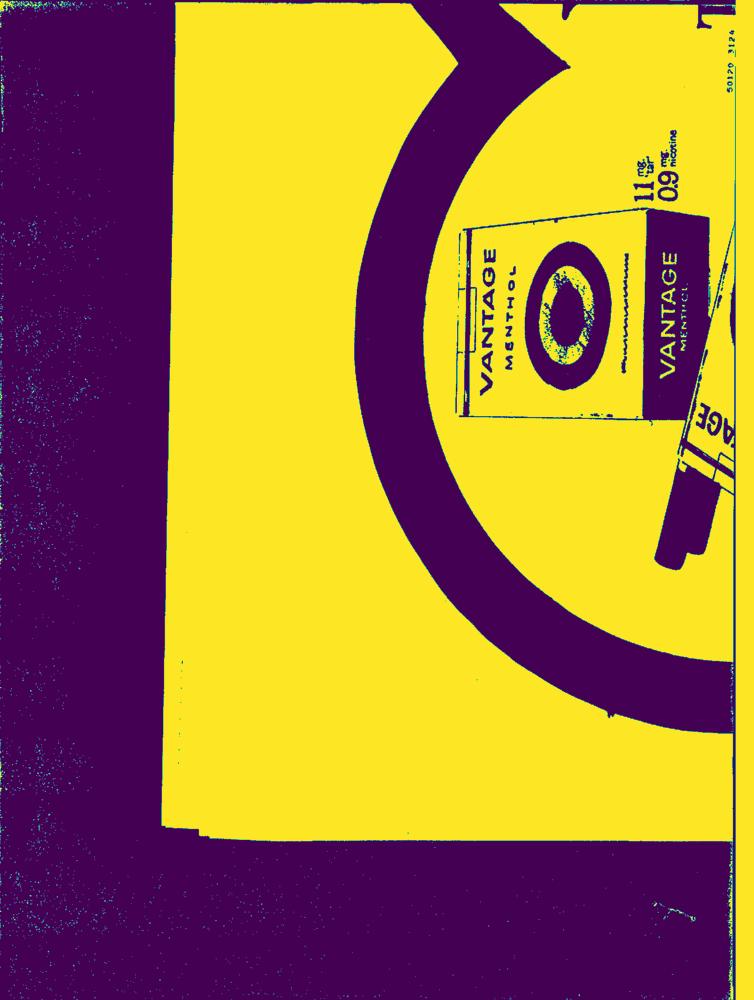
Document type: AD